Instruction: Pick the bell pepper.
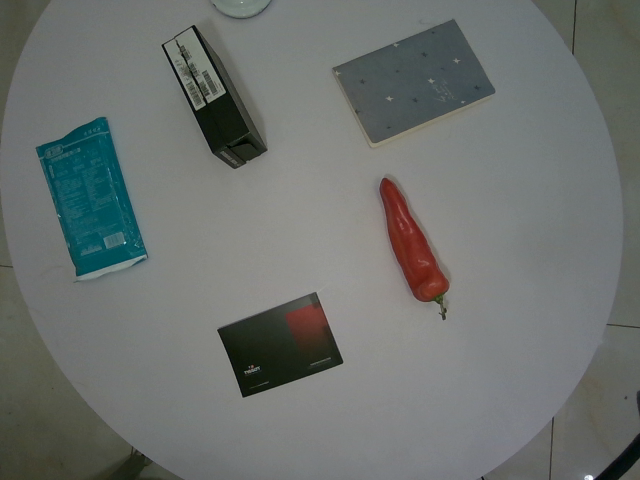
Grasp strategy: vertical